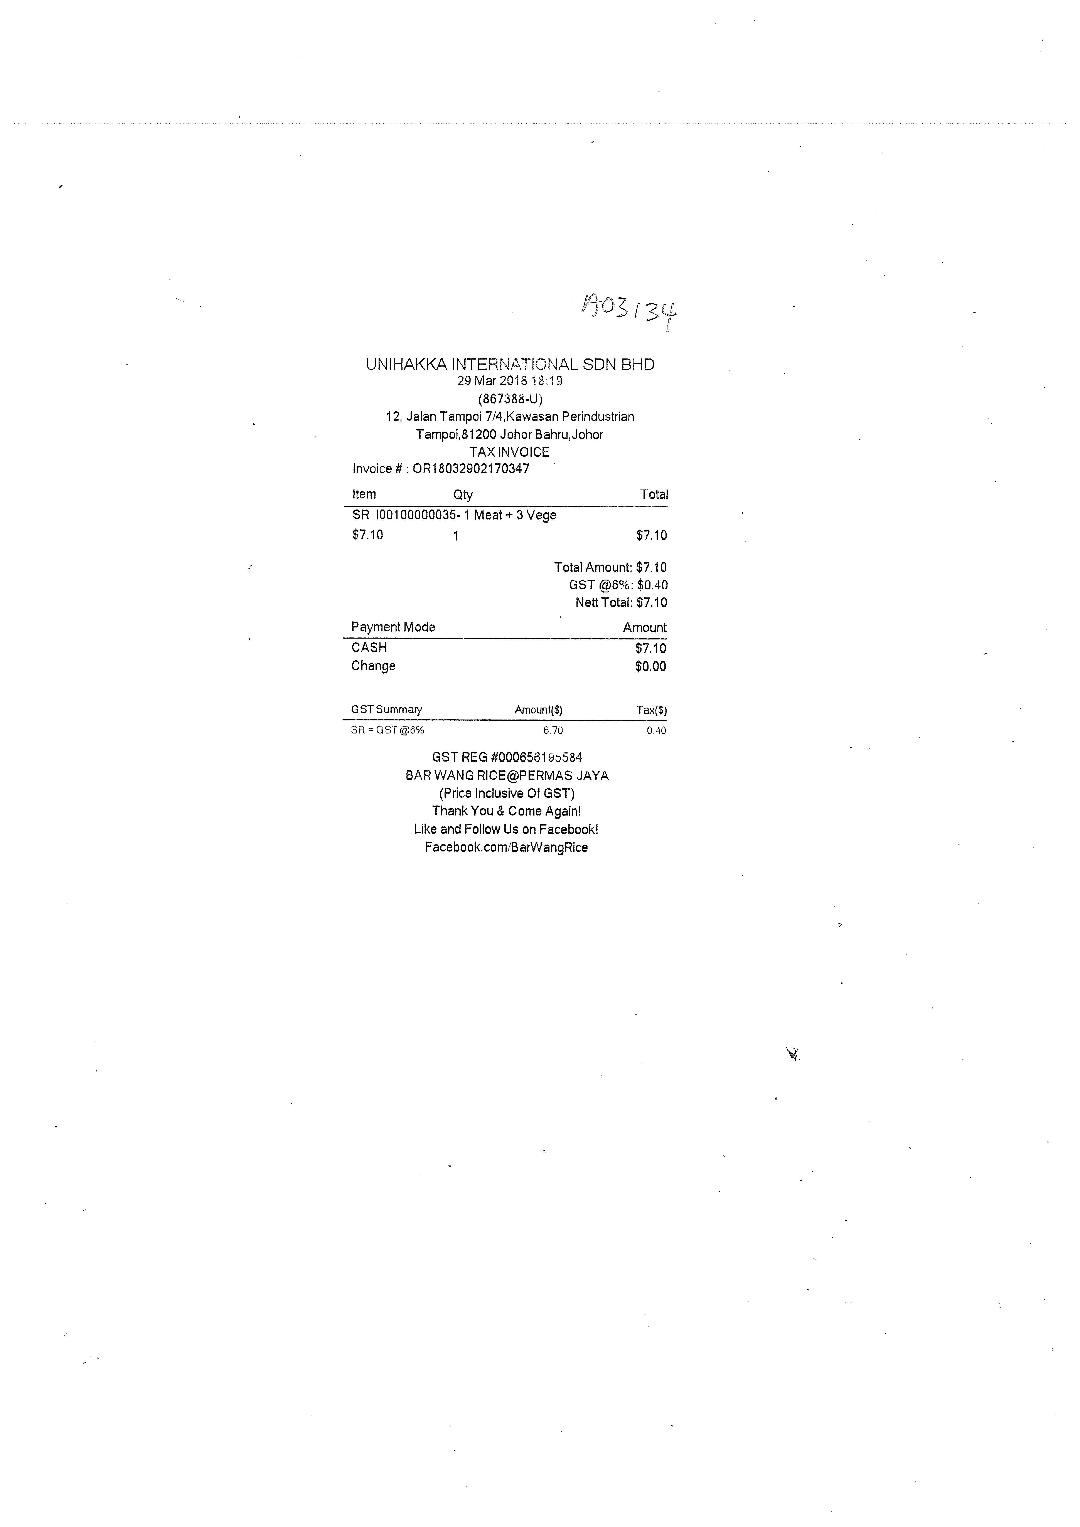
UNIHAKKA INTERNATIONAL SDN BHD
29 MAR 2018 18:19
(867388-U)
12, JALAN TAMPOI 7/4,KAWASAN PERINDUSTRIAN
TAMPOI,81200 JOHOR BAHRU,JOHOR
TAX INVOICE
INVOICE # : OR18032902170347
ITEM
QTY
TOTAL
SR I00100000035- 1 MEAT + 3 VEGE
$7.10
1
$7.10
TOTAL AMOUNT: $7.10
GST @6%: $0.40
NETT TOTAL: $7.10
PAYMENT MODE
AMOUNT
CASH
$7.10
CHANGE
$0.00
GST SUMMARY
AMOUNT($)
TAX($)
3R = QST @6%
6.70
0.40
GST REG #000656195584
BAR WANG RICE@PERMAS JAYA
(PRICE INCLUSIVE OF GST)
THANK YOU & COME AGAIN!
LIKE AND FOLLOW US ON FACEBOOK!
FACEBOOK.COM/BARWANGRICE